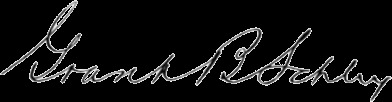
Signature of: grant b schley